Question: What are the imaging findings?
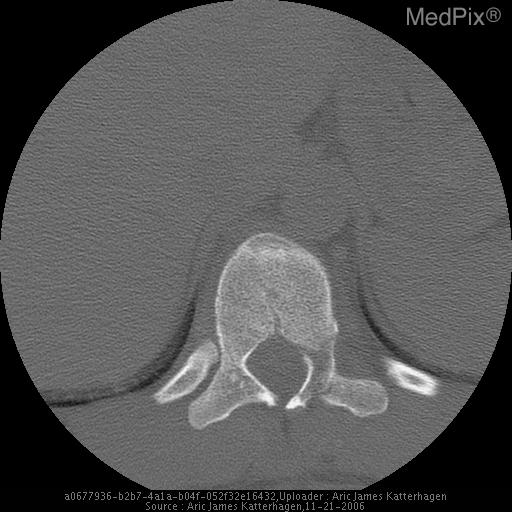
Answer: The imaging shows T11 Fracture of vertebral body, posterior elements, and widened interspinous space
T11 abnormal Hyperintense signal and compression on T1 MRI Fracture of T11 – CT image 2 of 6.